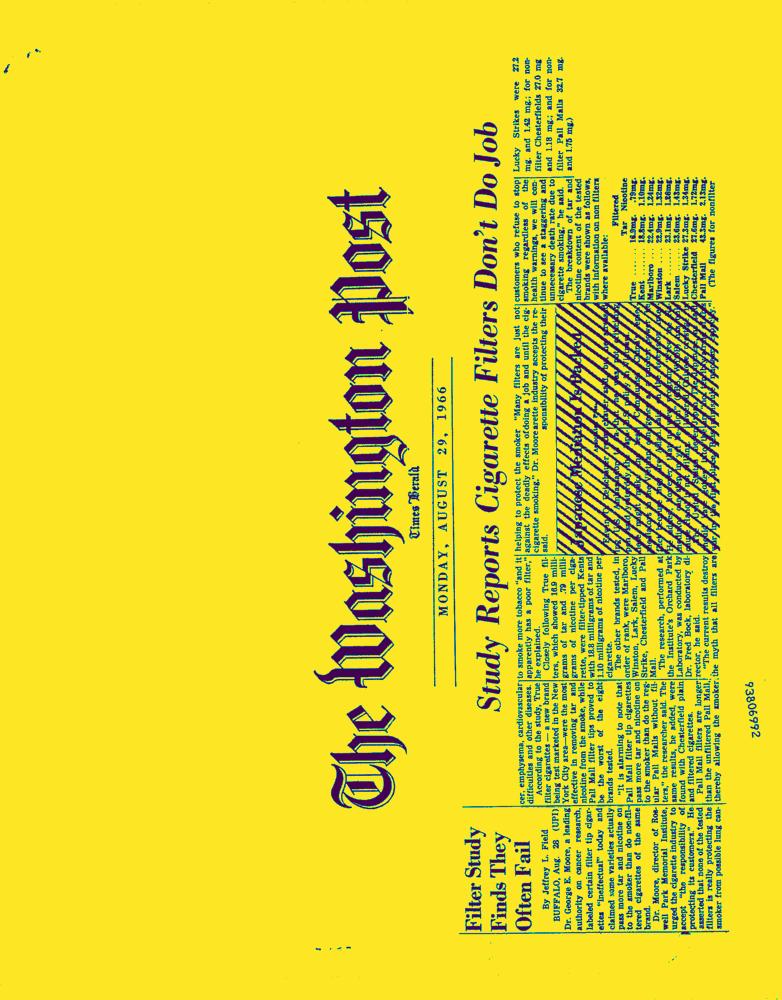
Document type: News-Article